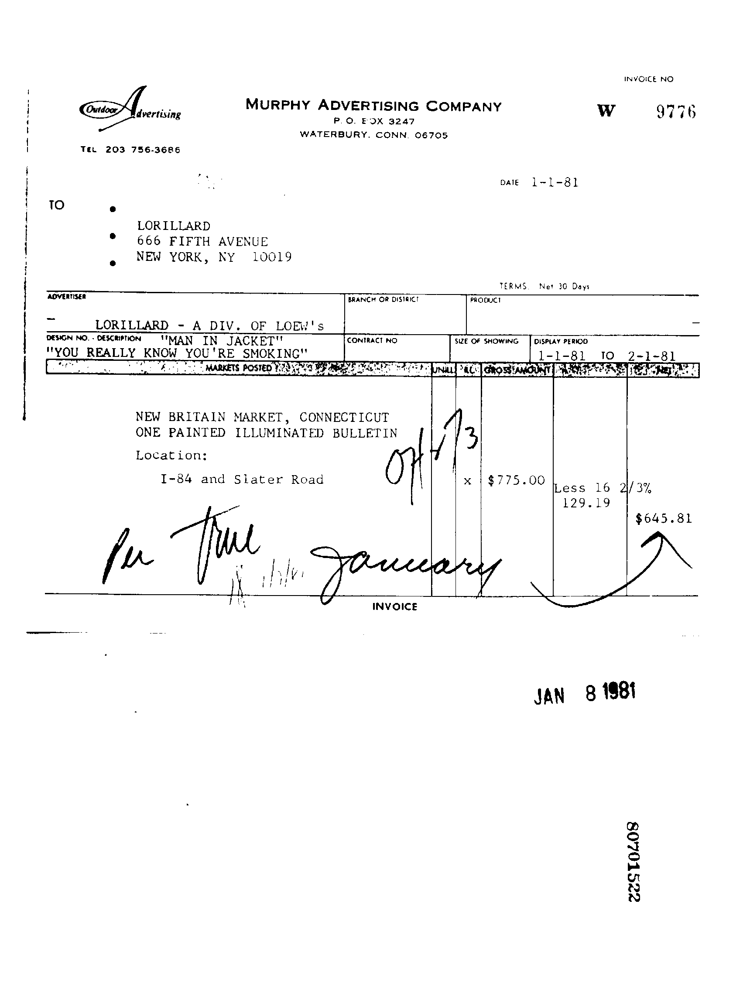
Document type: Invoice